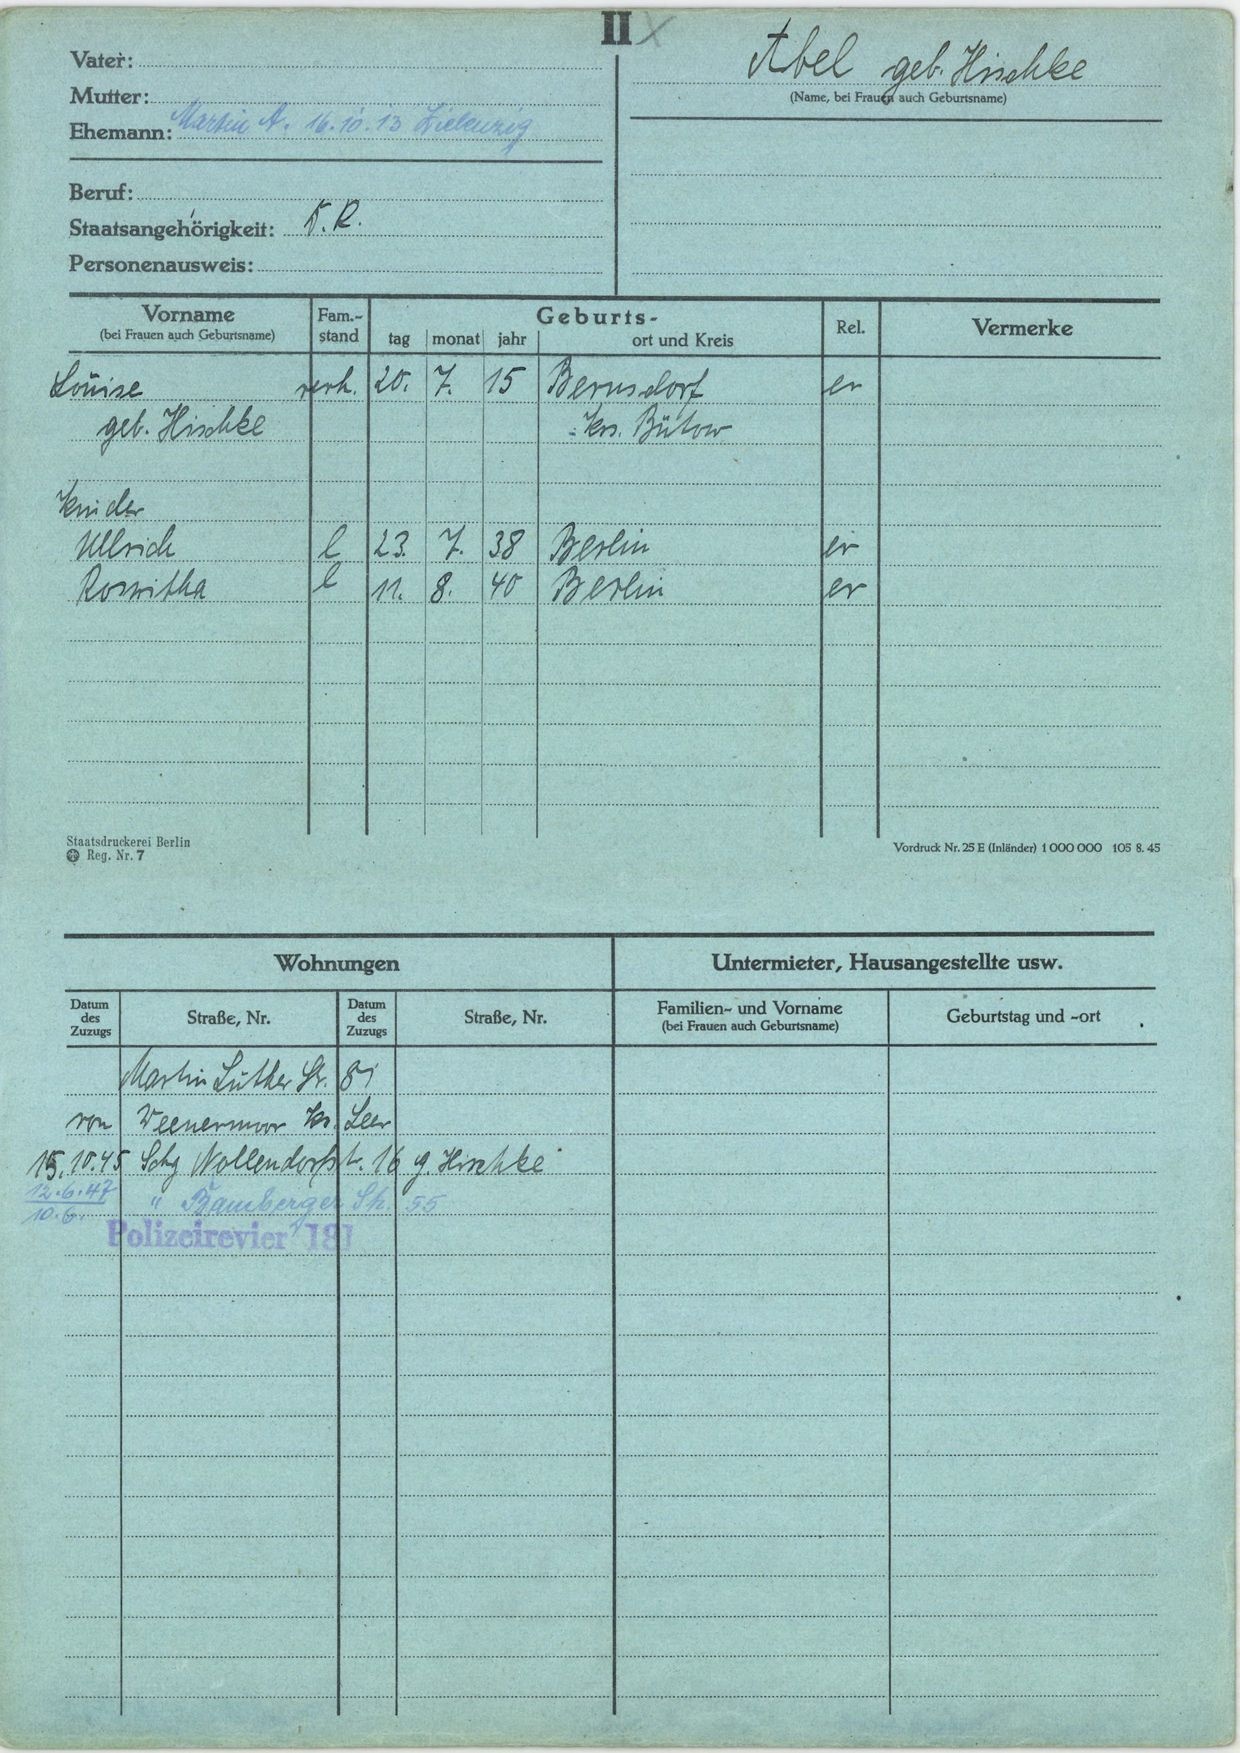
Abel geb. Hischke